Question: In what way does the history help explain the case?
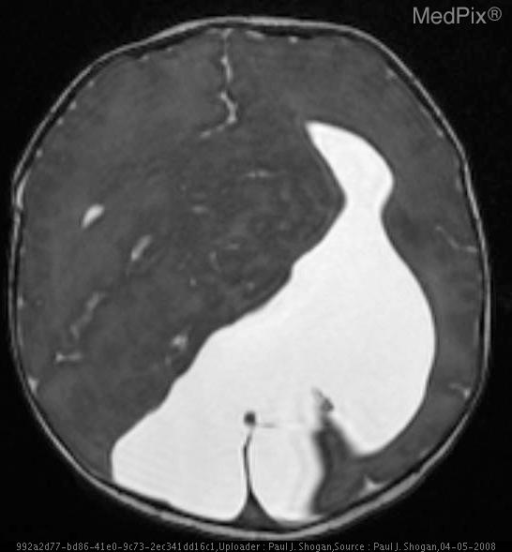
Answer: The patient's history of Full-term neonate with abnormal prenatal ultrasound. is key in understanding the case.